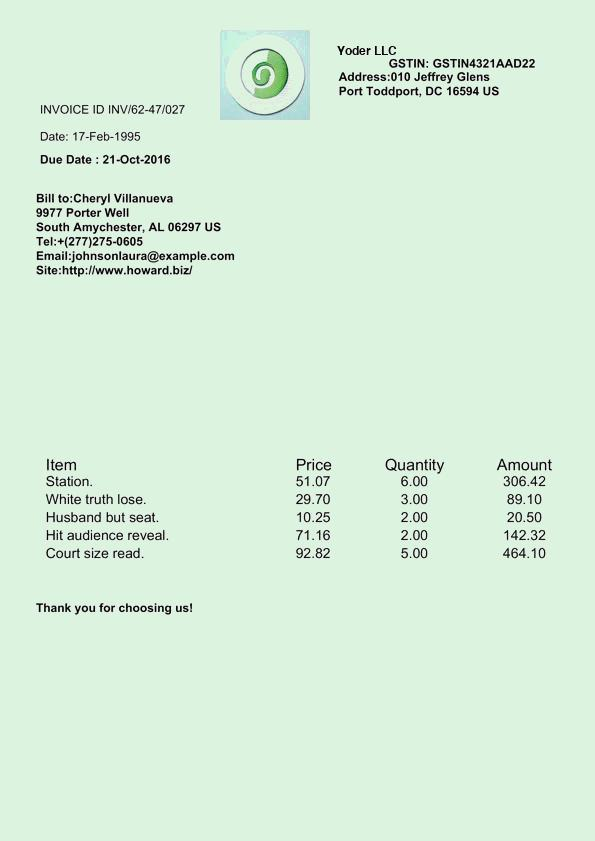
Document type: Invoice